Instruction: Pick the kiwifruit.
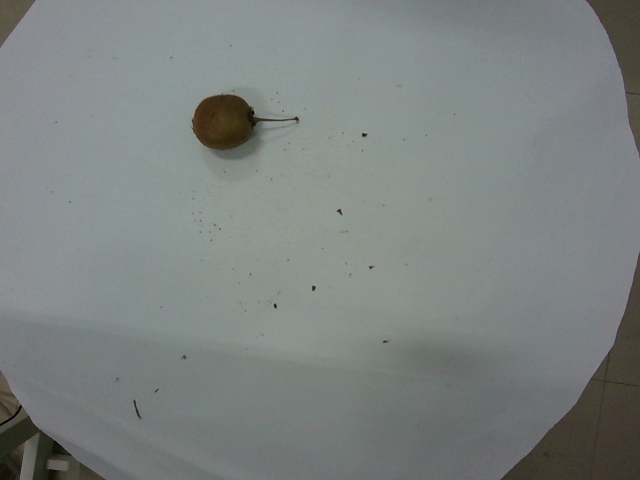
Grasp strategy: vertical